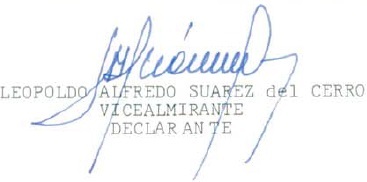
Signature of: leopoldo suárez del cerro